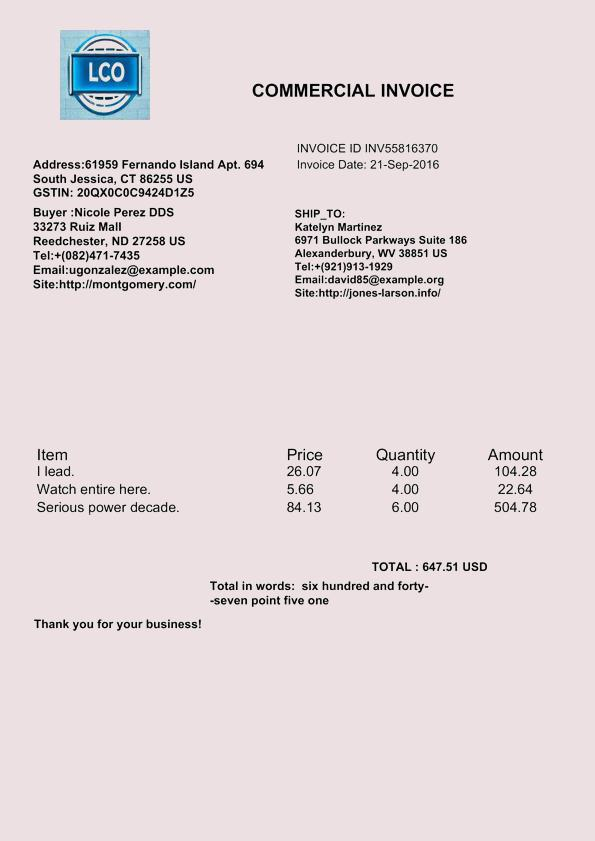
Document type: Invoice